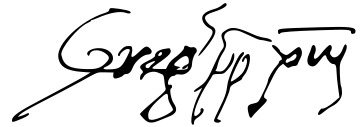
Signature of: gregory xiii